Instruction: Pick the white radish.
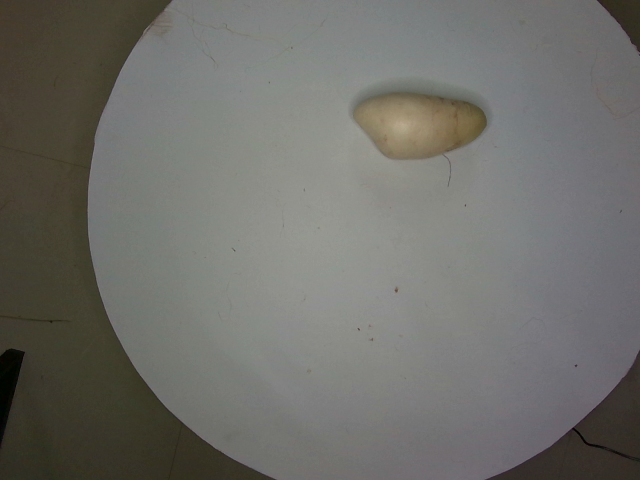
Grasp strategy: vertical